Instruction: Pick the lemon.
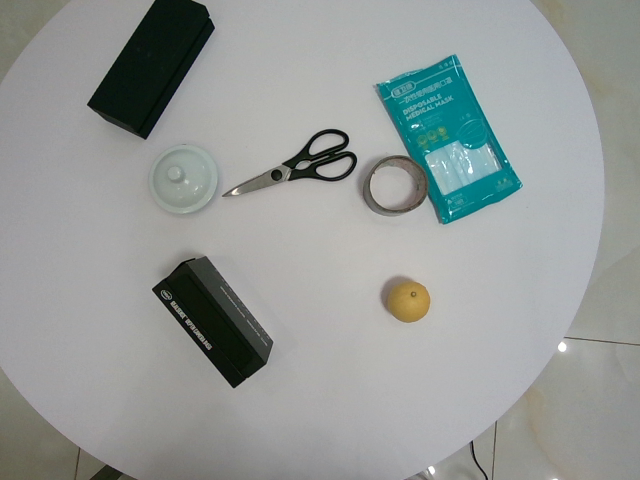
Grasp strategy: vertical